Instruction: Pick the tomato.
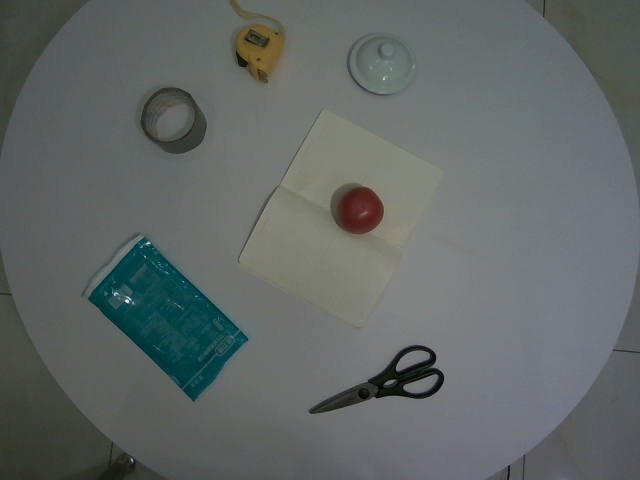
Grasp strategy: vertical